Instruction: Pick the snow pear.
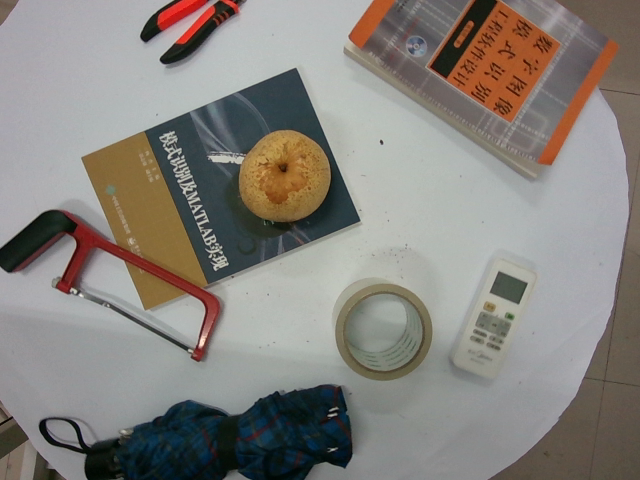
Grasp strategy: vertical